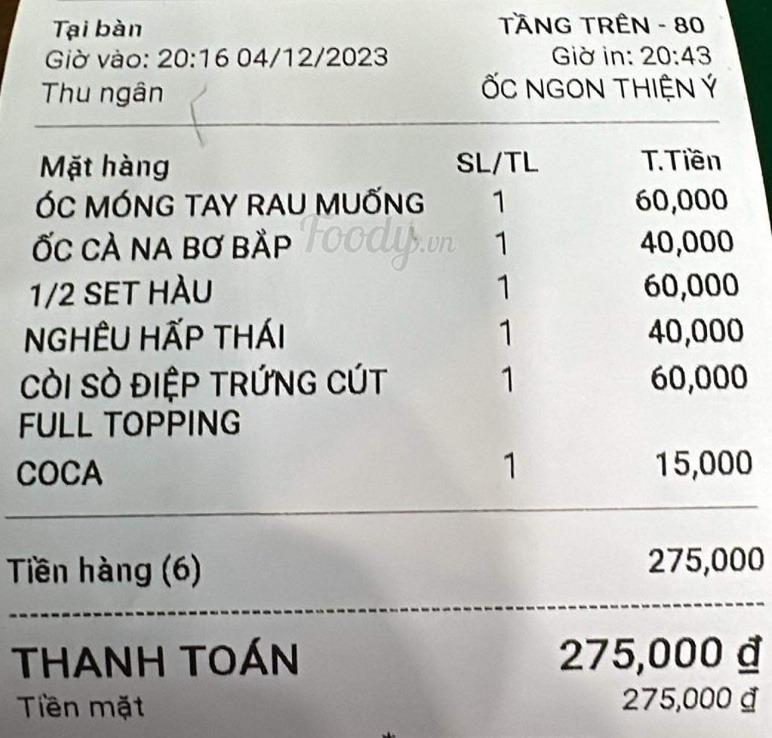
Tại bàn TẦNG TRÊN - 80
Giờ vào: 20:16 04/12/2023 Giờ in: 20:43
Thu ngân ỐC NGON THIỆN Ý

<table>
<tr>
<th>Mặt hàng</th>
<th>SL/TL</th>
<th>T.Tiền</th>
</tr>
<tr>
<td>ỐC MÓNG TAY RAU MUỐNG</td>
<td>1</td>
<td>60,000</td>
</tr>
<tr>
<td>ỐC CÀ NA BƠ BẰP</td>
<td>1</td>
<td>40,000</td>
</tr>
<tr>
<td>1/2 SET HẦU</td>
<td>1</td>
<td>60,000</td>
</tr>
<tr>
<td>NGHÊU HẤP THÁI</td>
<td>1</td>
<td>40,000</td>
</tr>
<tr>
<td>CÒI SÒ ĐIỆP TRỨNG CÚT</td>
<td>1</td>
<td>60,000</td>
</tr>
<tr>
<td>FULL TOPPING</td>
<td></td>
<td></td>
</tr>
<tr>
<td>COCA</td>
<td>1</td>
<td>15,000</td>
</tr>
</table>

Tiền hàng (6) 275,000

THANH TOÁN 275,000 đ
Tiền mặt 275,000 đ